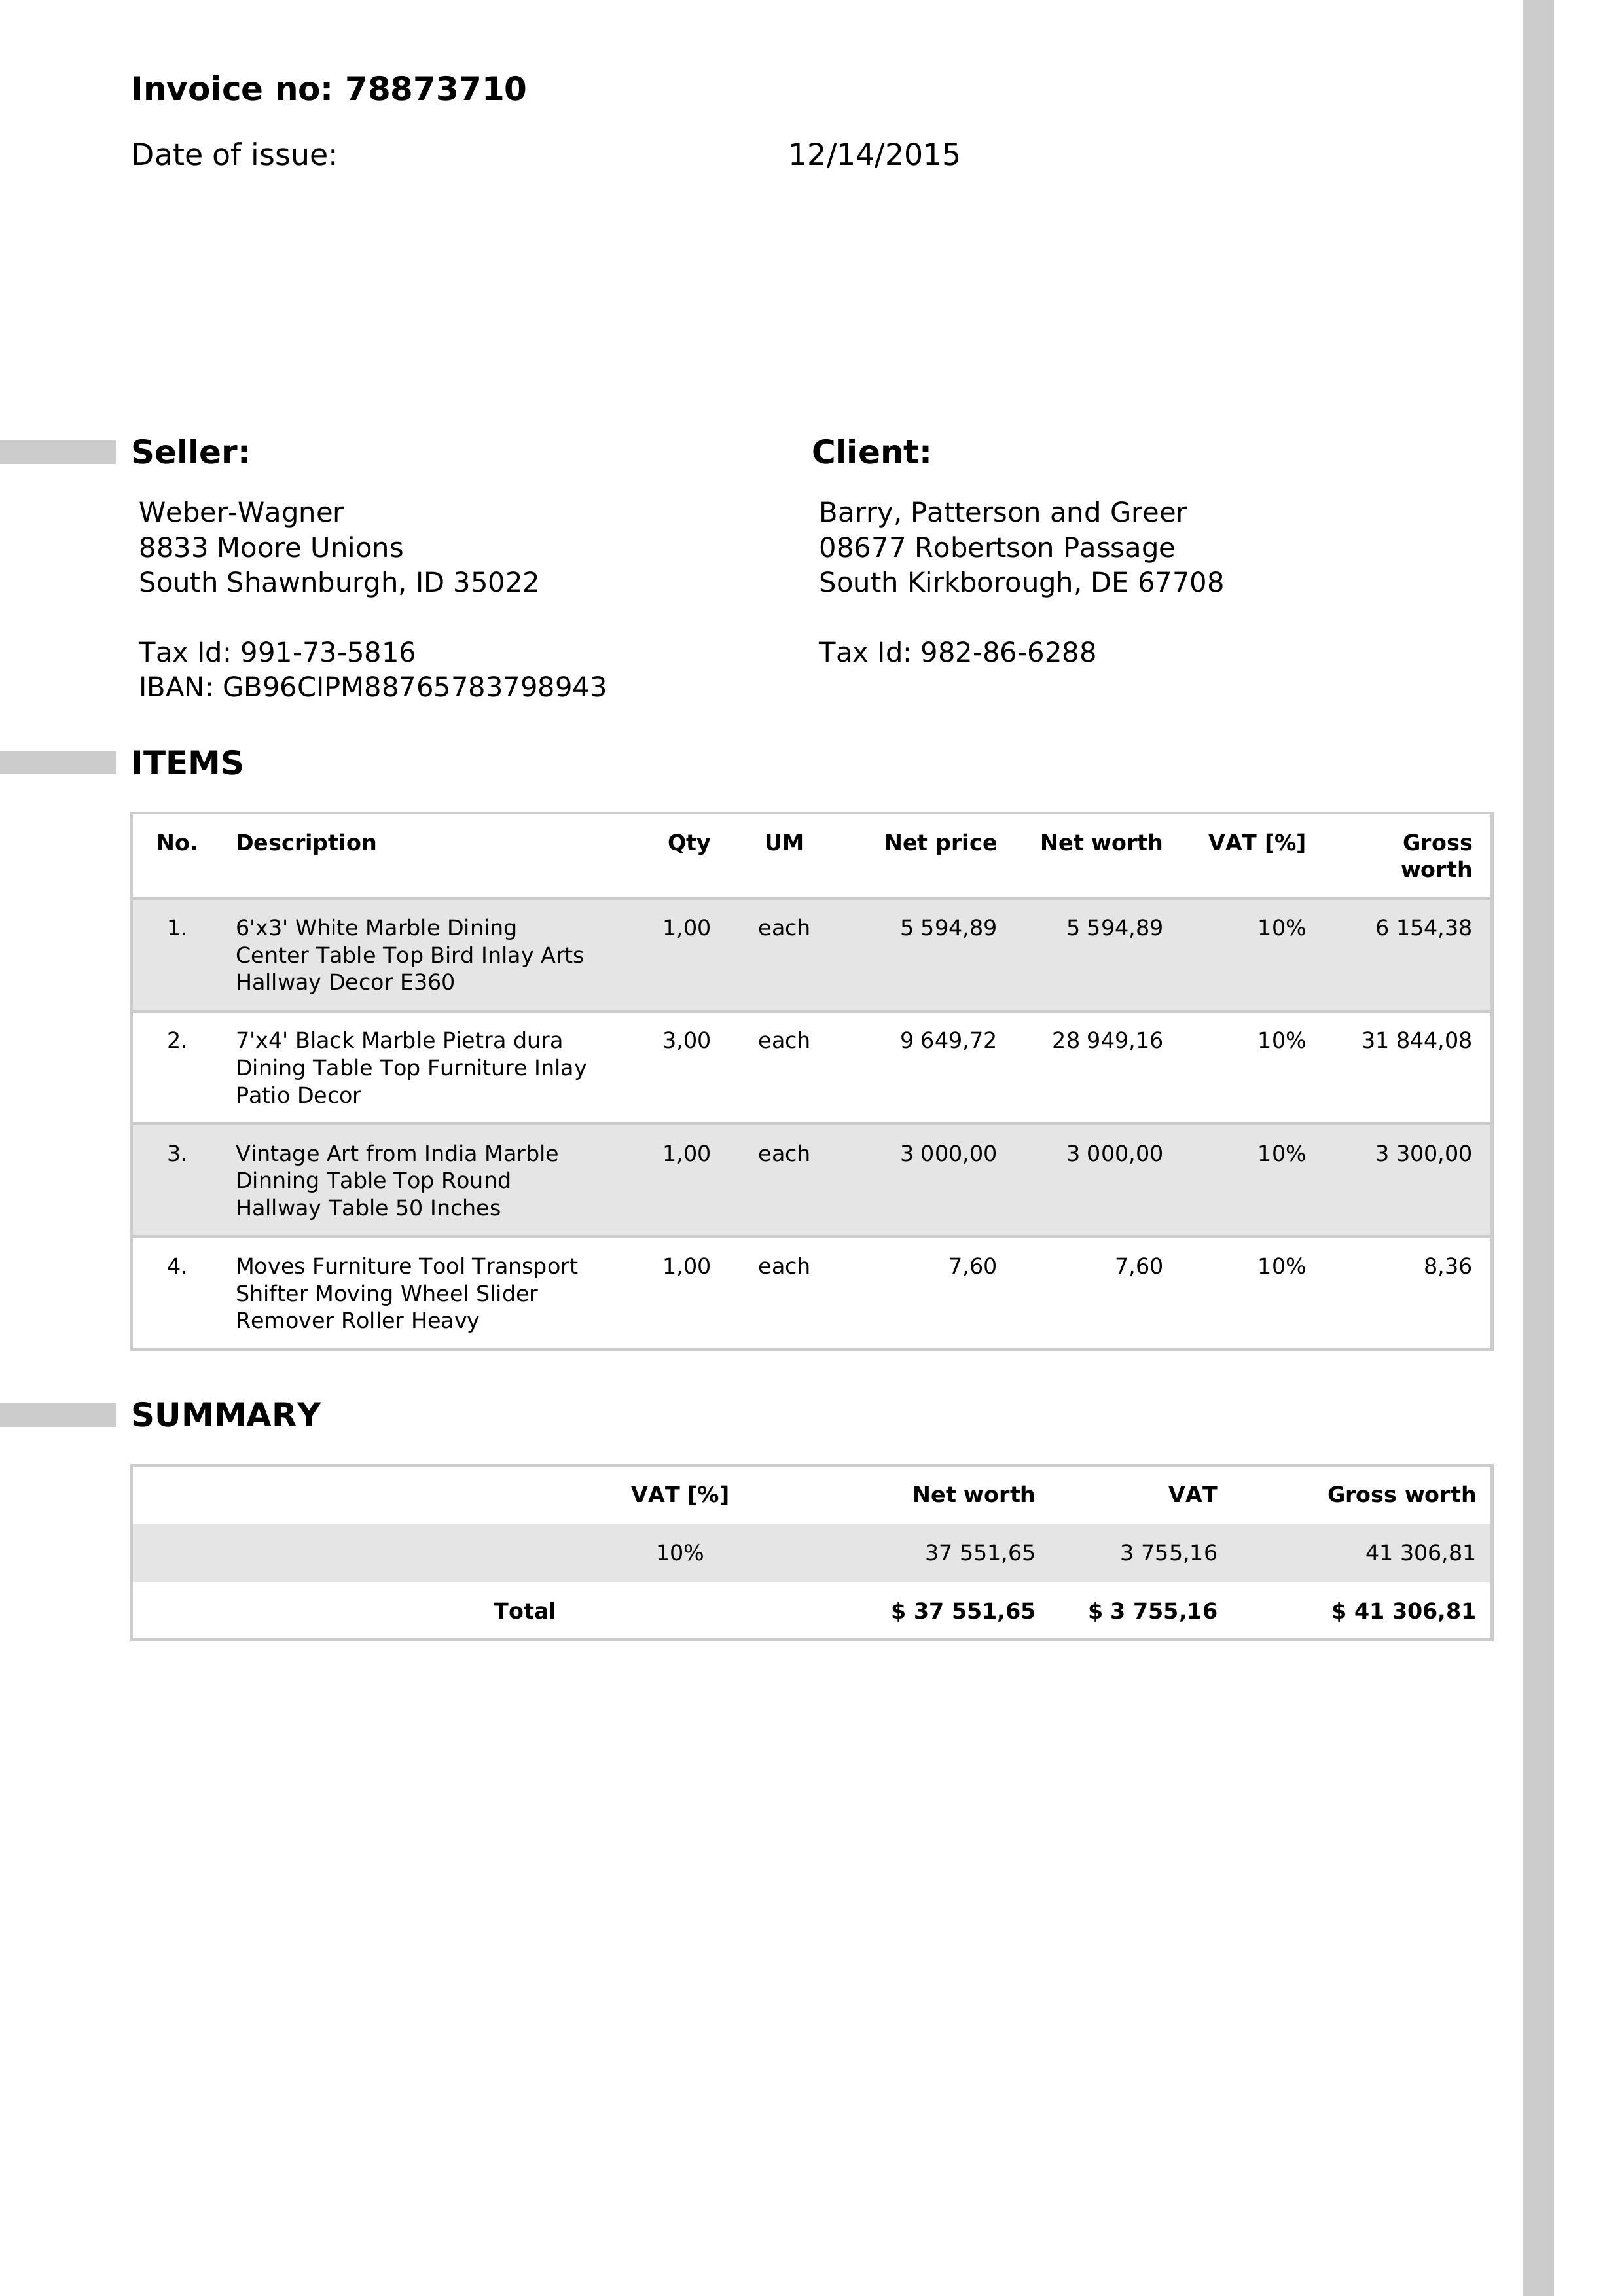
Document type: Invoice